Question: What was observed in the imaging?
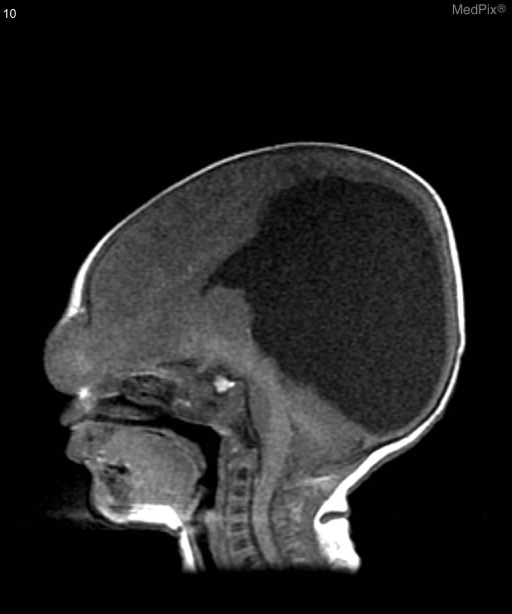
Answer: The imaging shows T1 sagital view showing enlarged posterior lateral ventricles.  The image shows a midline opening of the skull above the bridge of the nose with protrusion of brain parenchyma through the skull defect.

T2 axial views show bilateral asymmetrically enlarged lateral ventricles (right>left).  Brain parenchyma protruding from a midline skull defect at the level of the eyes with CSF communication into the mass.  Parenchymal volume loss noted in parietal, occipital and frontal lobes. T1 sagittal view showing enlarged posterior lateral ventricle.  The image shows a midline opening of the skull above the bridge of the nose with protrusion of brain parenchyma through the skull defect..